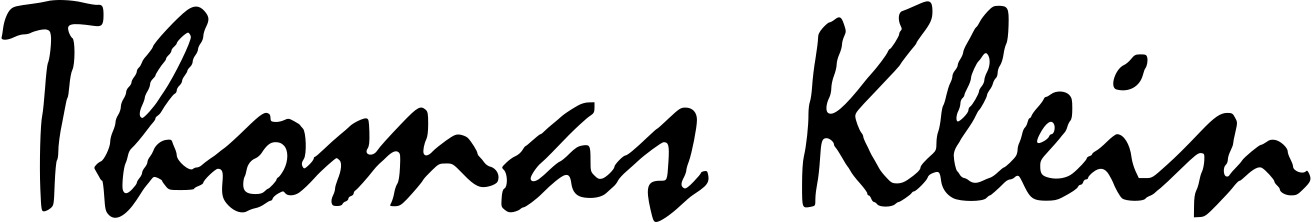
Signature of: thomas klein